Question: What was observed in the imaging?
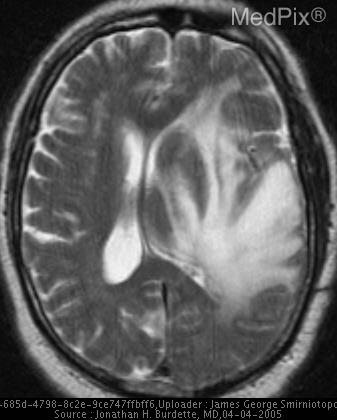
Answer: The imaging shows Dural based mass in anterior-medial portion of middle cranial fossa on the right.  Roughly hemispheric in shape with a broad dural base and enhancement of the adjacent dura and cavernous sinus.  There very extensive vasogenic edema. Note the extensive intraaxial vasogenic edema, despite being a low-grade (GR 1) meningioma.  The hemispheric swelling from the edema is causing subfalcial and tentorial brain herniation..